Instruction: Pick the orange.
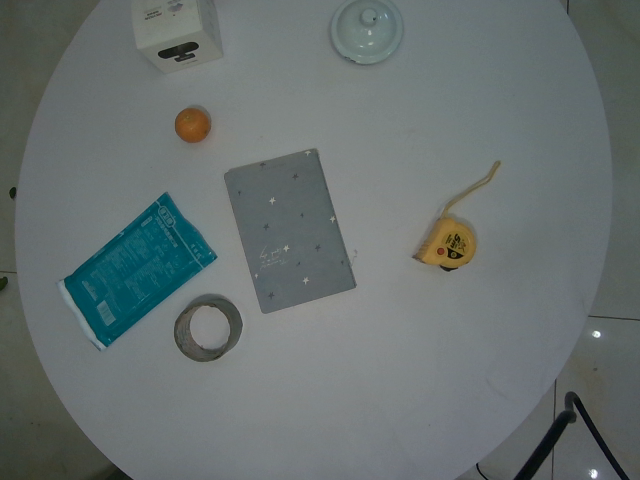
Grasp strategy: vertical